Question: What tax district, tax-rate area, or tax area code is specified in the document?
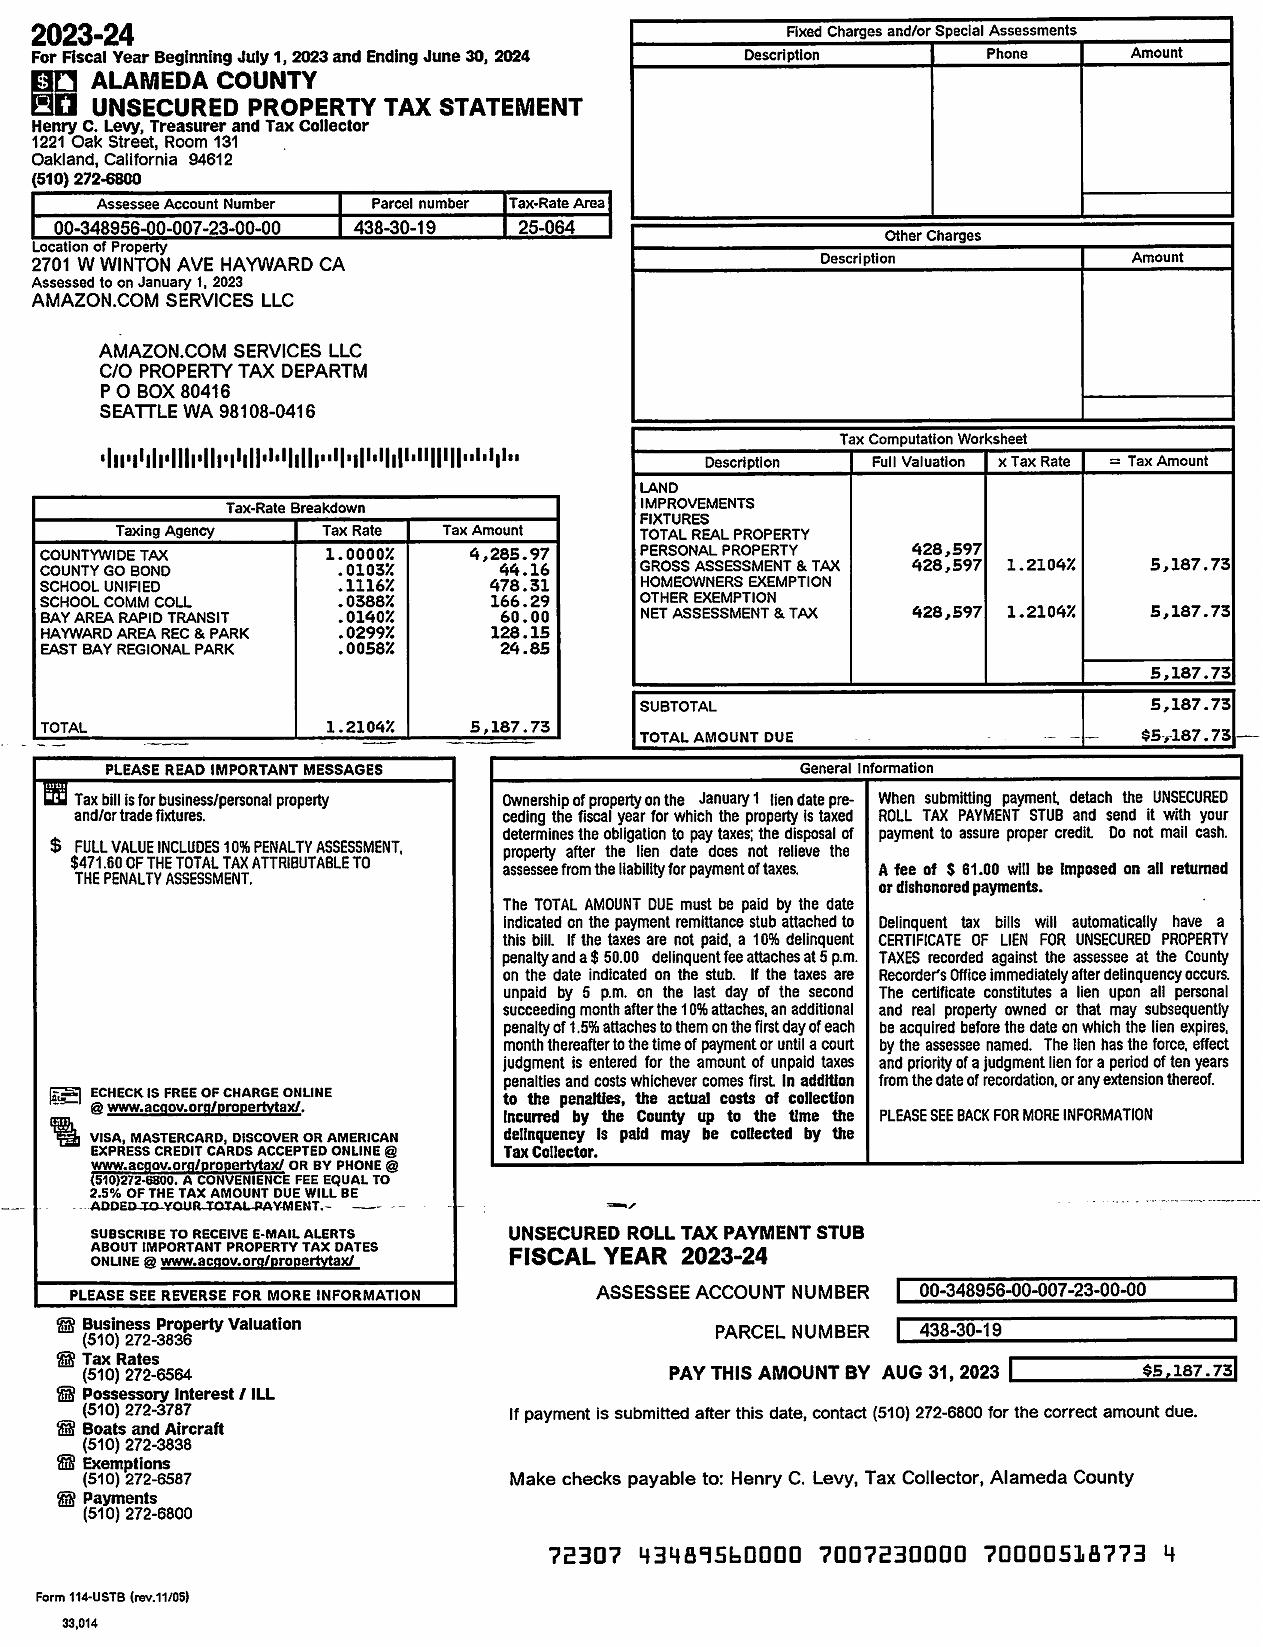
Answer: "25-064"